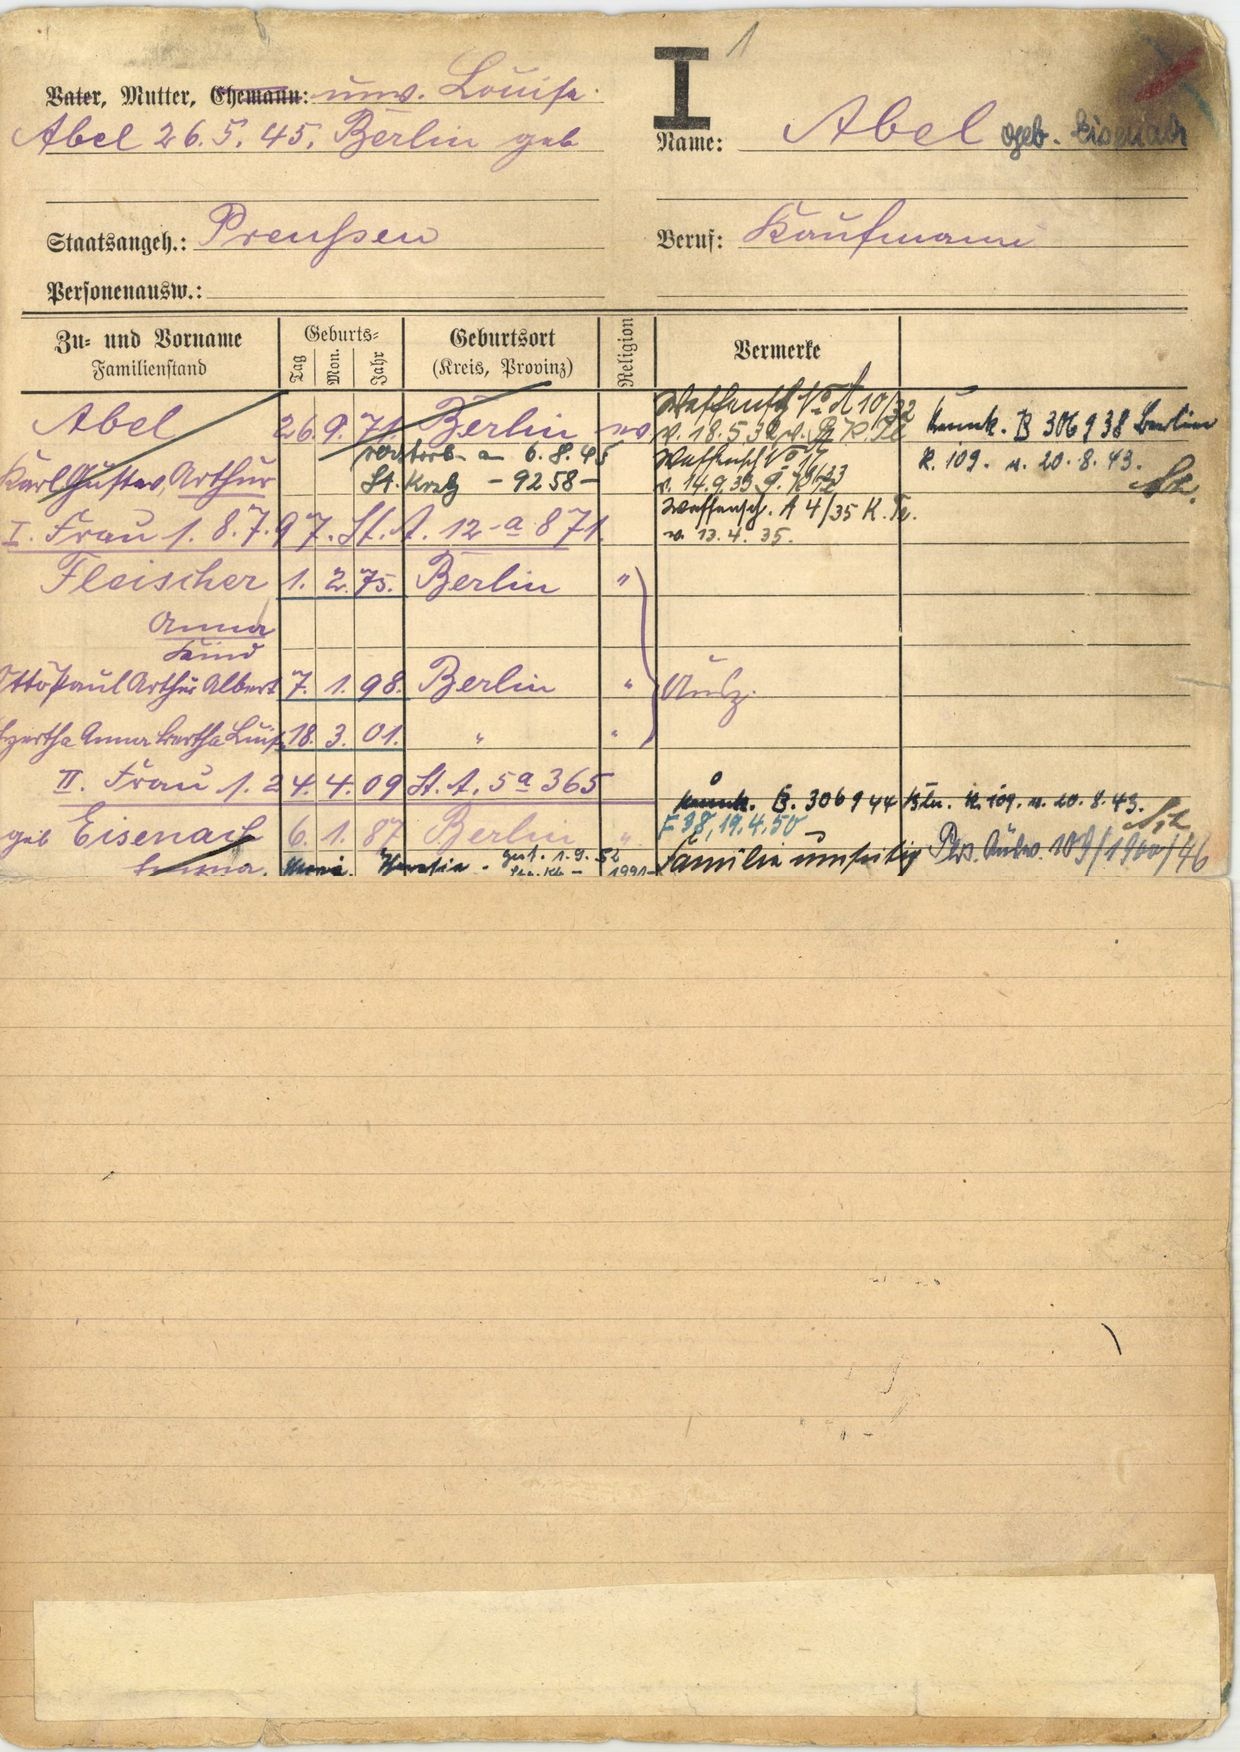
Abel geb. Eisenach